Question: What is the main concern?
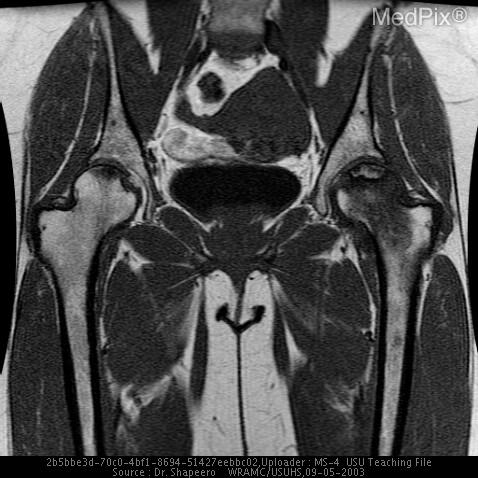
Answer: The findings suggest 1. AP and lateral radiographs show a C-shaped area of sclerosis
2. T1W coronal MR image - shows focal area of low signal intensity in the R femoral head consistent with edema; also shows focal area of high signal intensity in the L femoral head surrounded by low signal intensity margin consistent with central fat and peripheral circumferential edema of the head and extension of the edema to the meta-diaphysis; additionally, there is evidence of a focal depression of the L femoral head and irregular L femoral epiphysis.
3. FSE T2W with fat-sat coronal MR image – shows high signal intensity of edema in the R femoral head; also shows high signal intensity of edema surrounding the low signal intensity fat of the L femoral head with extension to the L femoral diaphysis 4. FSE proton density with fat-sat sagittal MR image - no collapse evident. Coronal T1W MR image of the hips shows focal area of low signal intensity in the right femoral head consistent with edema and low-signal-intensity foci of edema and high-signal-intensity foci of fat in the left femoral head with low-signal-intensity margin that correlates with the sclerosis on the radiographs. In addition, in the left femur, low-signal-intensity edema extends into the metadiaphysis.. The patient might have a history of 27 y.o. woman presents with L hip/groin that is exacerbated by activity and gradually worsening over several months but more so over last 2 weeks; denies red/hot/swollen L hip, trauma, recent increases in activity level, pain worse at night, recent illness, fevers/ chills/night sweats, new sexual contacts, or vesicular rash. She has a history of SLE and corticosteroid use..